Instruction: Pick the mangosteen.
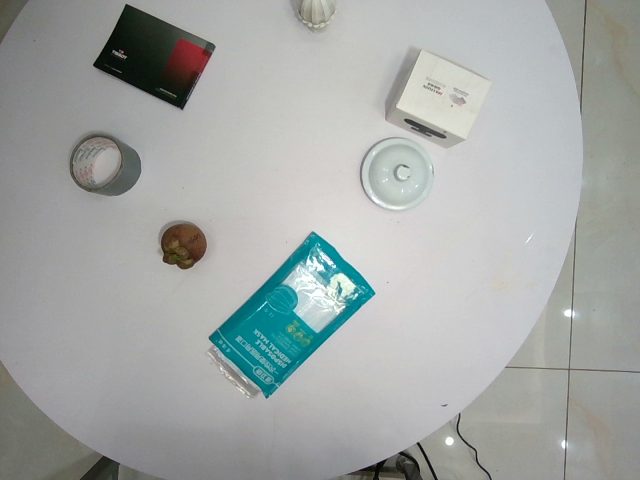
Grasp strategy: vertical